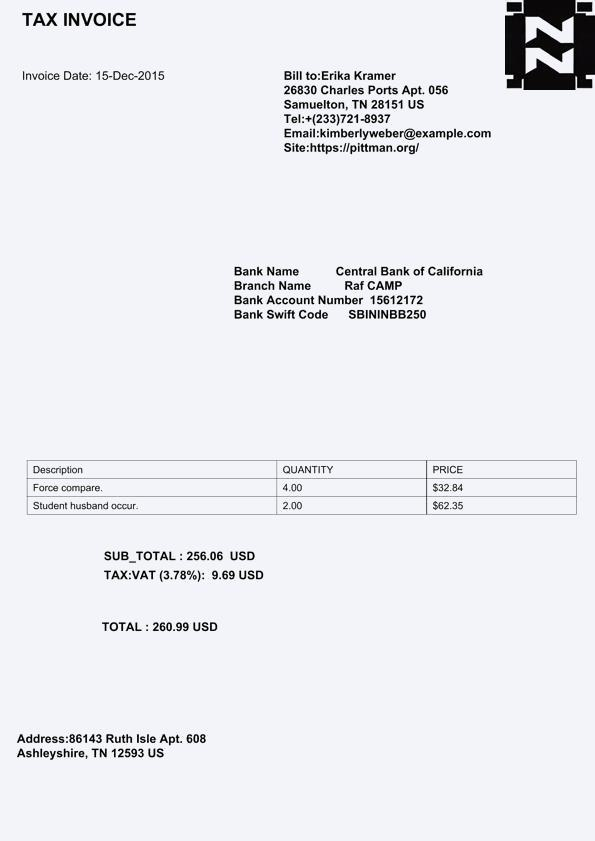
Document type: Invoice